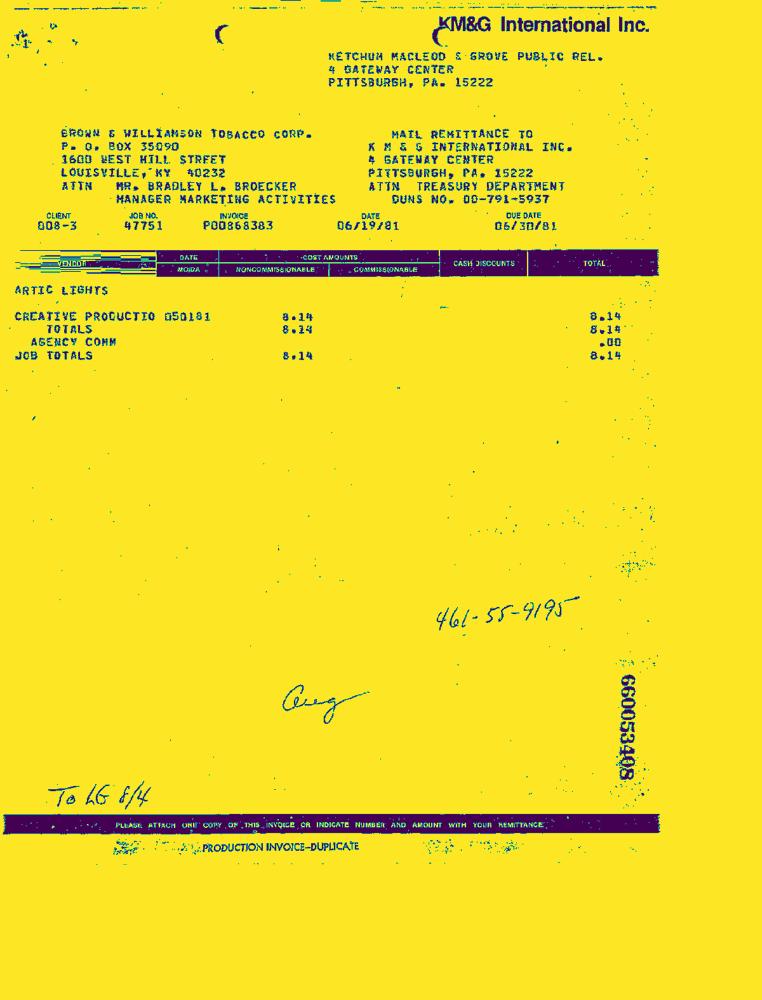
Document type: Invoice-Doc